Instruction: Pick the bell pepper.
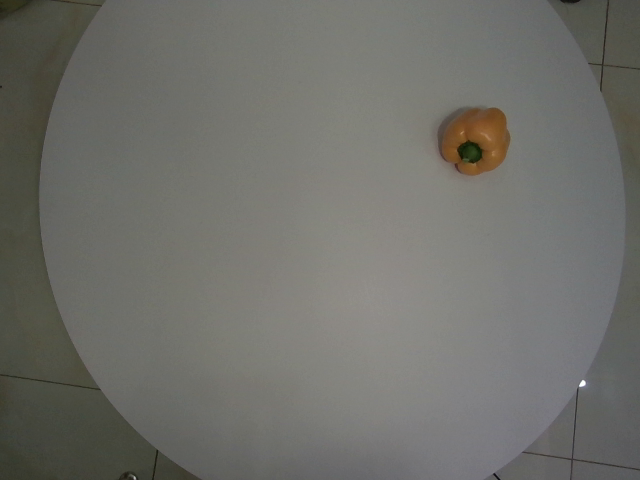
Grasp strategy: vertical